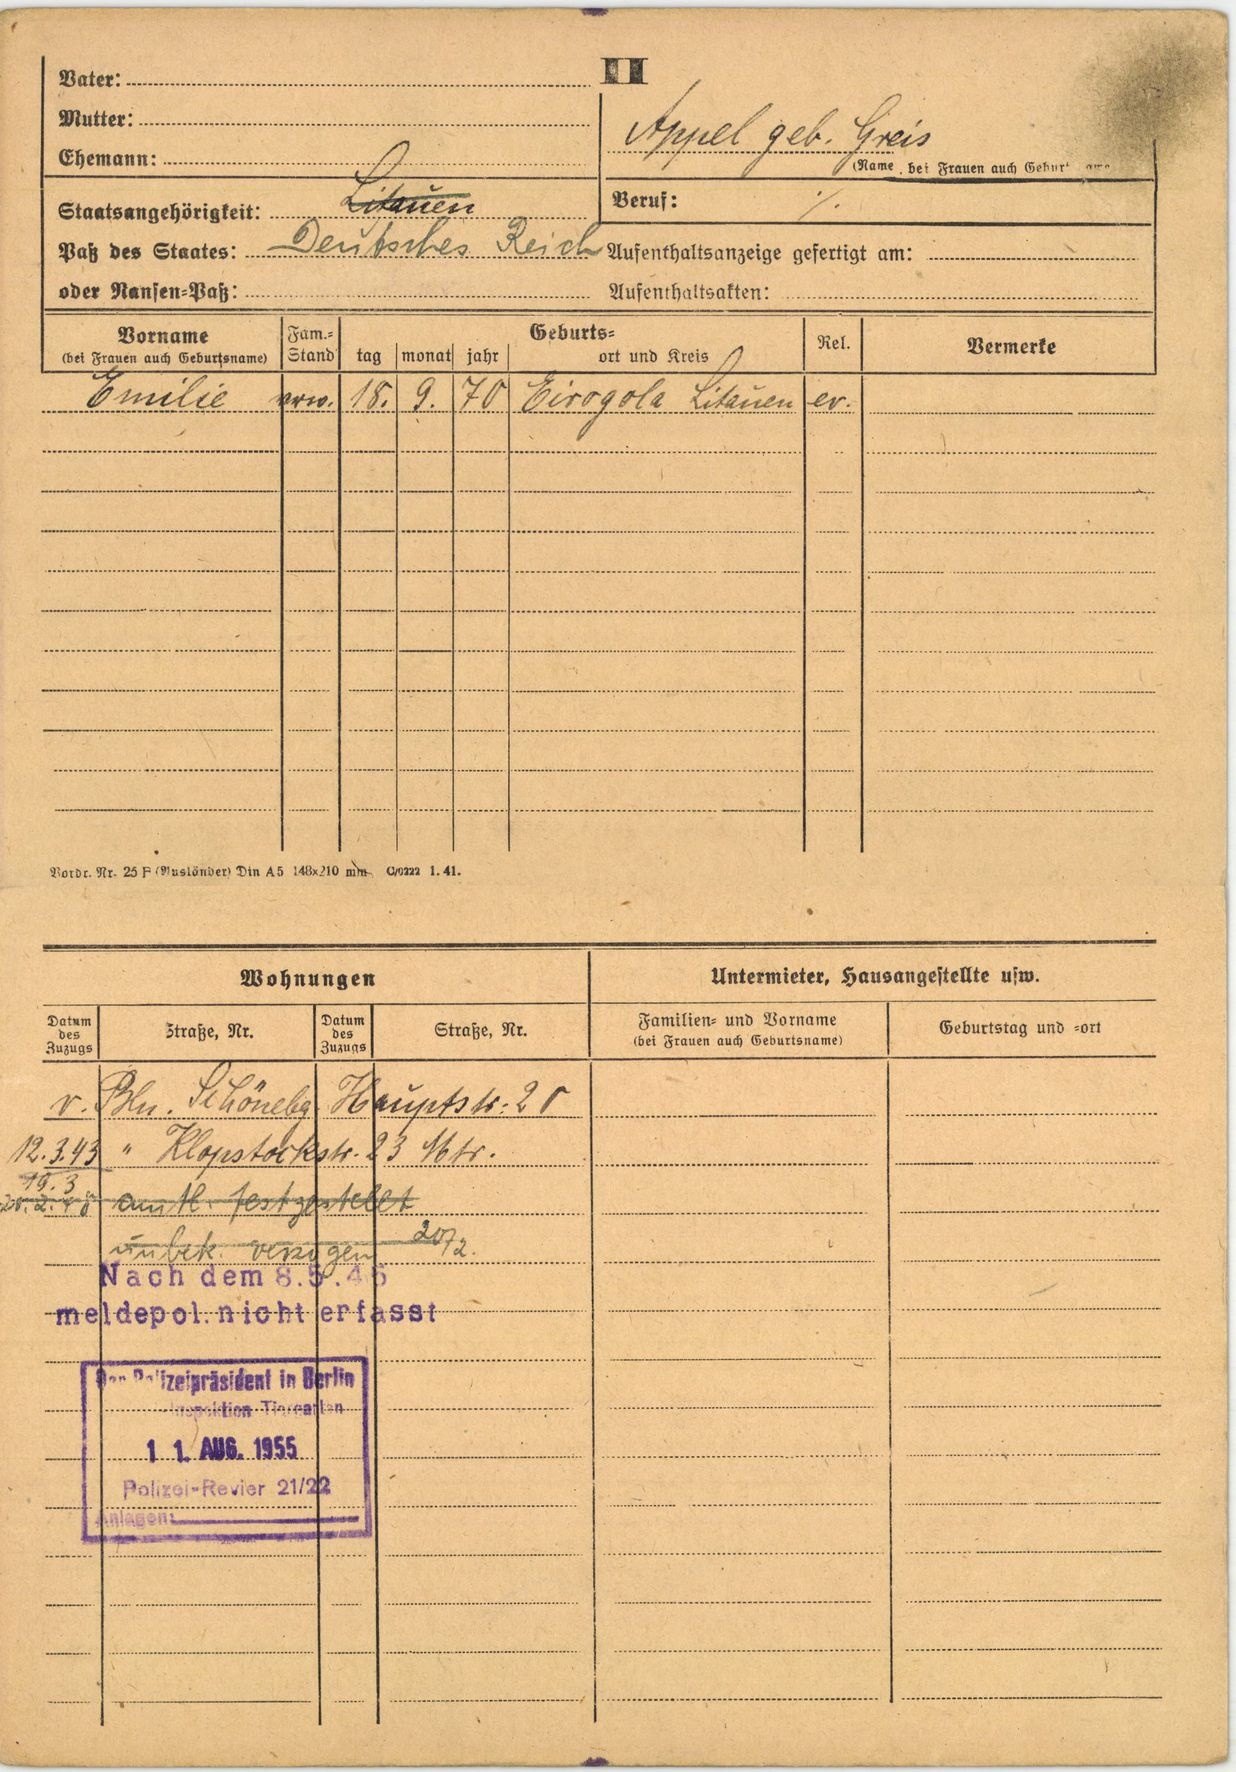
Appel geb. Greis